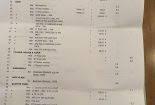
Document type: Invoice